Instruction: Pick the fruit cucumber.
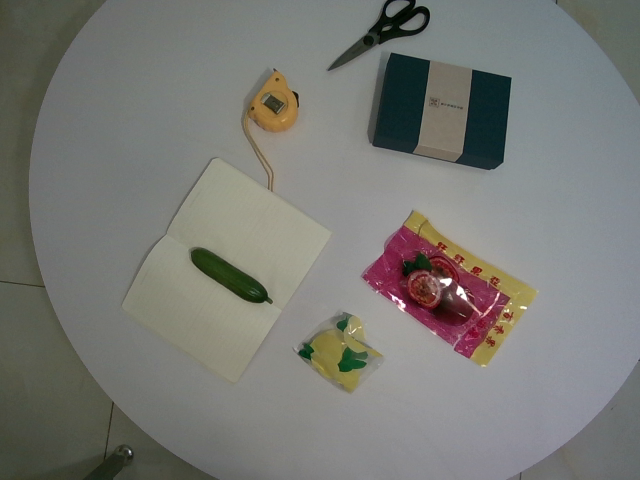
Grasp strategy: vertical